Question: Can you provide the account number mentioned in the document?
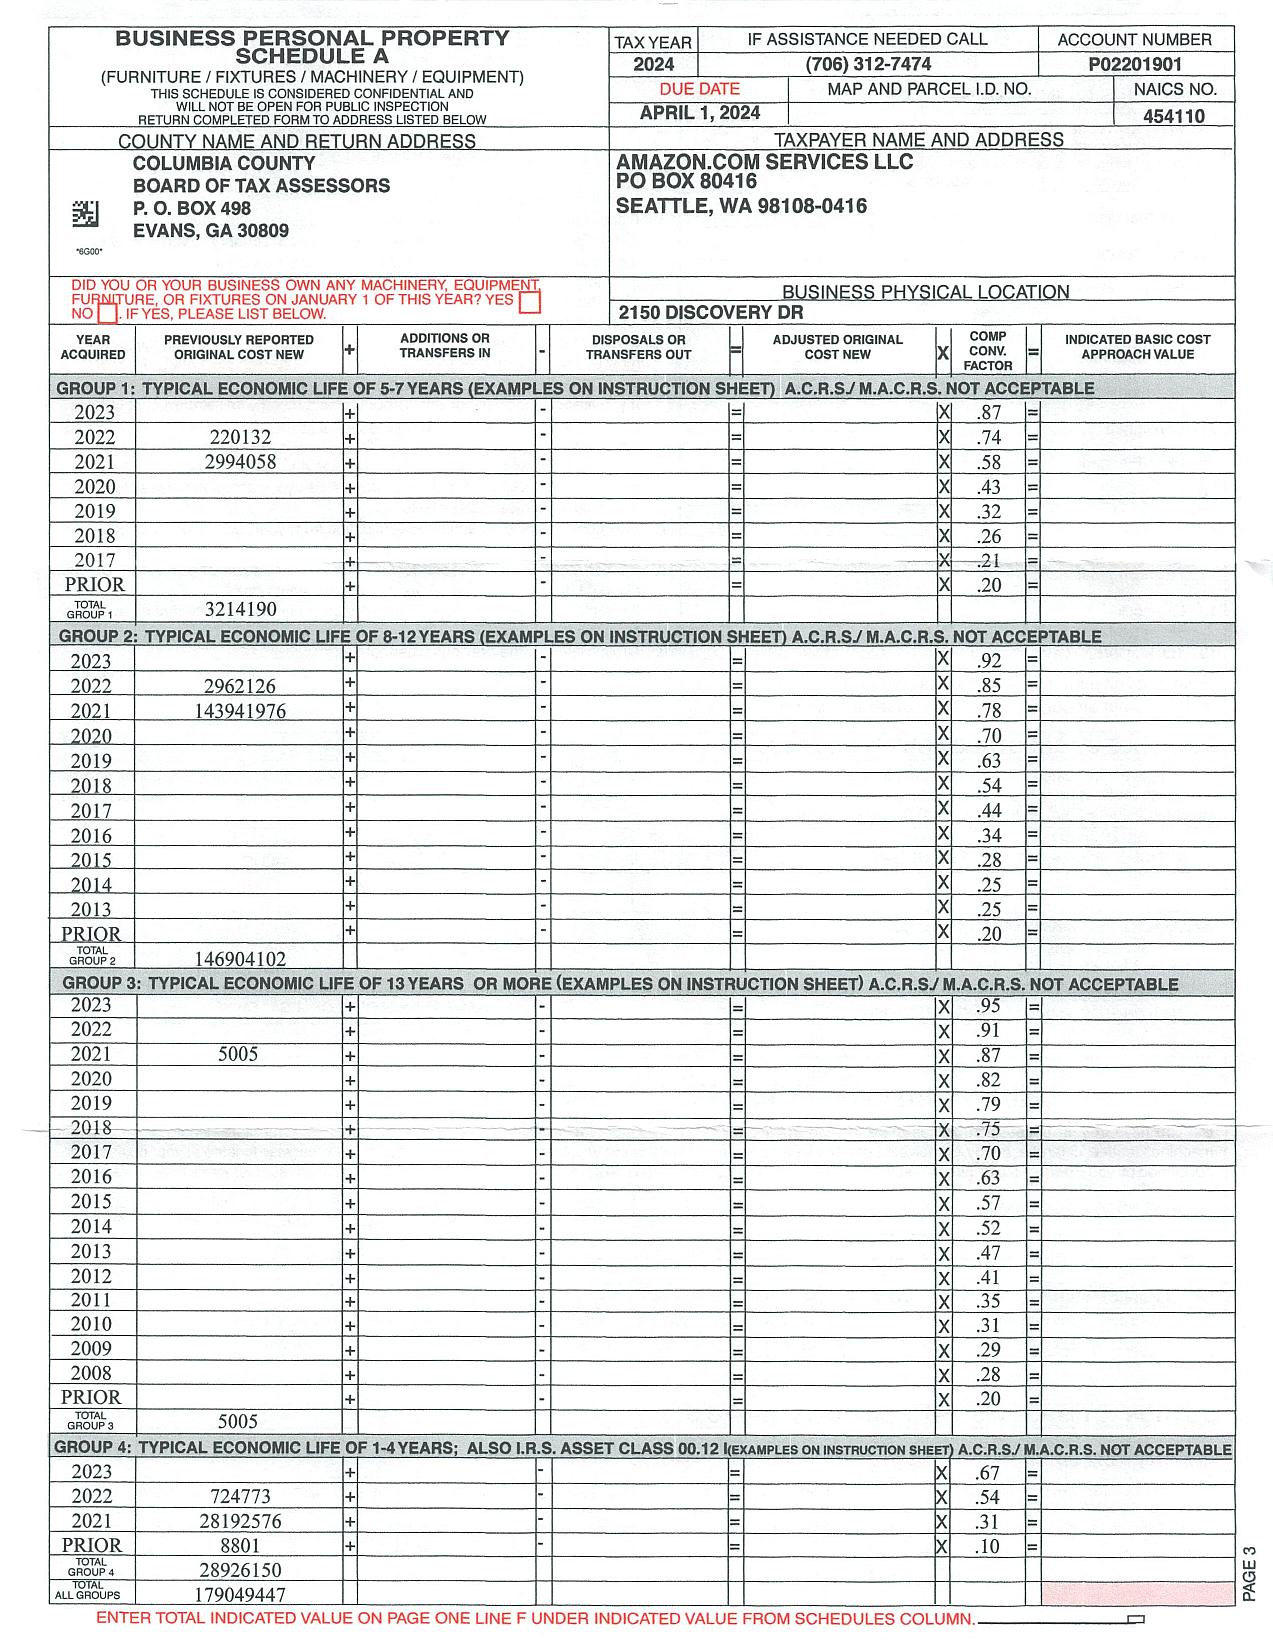
Answer: "P02201901"